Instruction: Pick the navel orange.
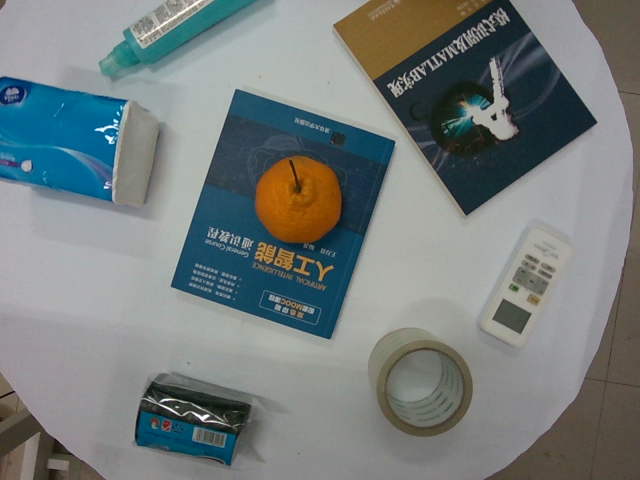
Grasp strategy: vertical